Patient: Female, age 31
A 31-year-old female from a non-consanguineous family presented to PUMCH in April 2015 due to an abnormal appearance on a chest X-ray observed during a medical examination 1 year prior. The patient did not present with any respiratory symptoms such as dyspnea on exertion or a cough. Physical examination revealed decreased pulmonary sounds in the lower zones and P2>A2 was heard during heart auscultation. The HRCT revealed diffuse, scattered, hyperdense micronodules throughout the whole lungs, accompanied by interlobular septal and bilateral pleural calcific thickening, subpleural cysts between the ribs and calcified parenchyma, referred to as the 'black pleura' sign (Fig. 2A and B). The BAFL examination (performed as above) revealed that the classification of inflammatory cells was normal and the ratio of cluster of differentiation (CD)4+/CD8+ T cells was 0.9 (reference range, 0.9-2.0), but a calcified body was detected (Fig. 2C). ABG measured pH 7.378, PaCO2 37.0 mmHg, PaO2 88.1 mmHg, SO2 96.4% and HCO3 22 mmol/l of room air (data not shown). Lung tissue pathology and SLC34A2 gene testing were lacking as a positive diagnosis of PMA had been reached based on the tests performed making invasive surgery unnecessary Gene testing was not performed on this patient due to economic constraints. A 99mTc-MDP bone scan revealed a diffusely increased intake of radiation in the lungs. An echocardiograph revealed mild enlargement of the right ventricle (anteroposterior diameter, 32 mm), with mild pulmonary hypertension (pulmonary systolic pressure, 37 mmHg) (data not shown). PFT and routine blood biochemistry were normal (data not shown). In the patient's local hospital they were misdiagnosed with pulmonary tuberculosis (TB) due to the appearance of miliary nodules on HRCT imaging. Following a positive diagnosis for PAM no medication was prescribed. At the 3 year follow-up the clinical course of the patient's disease remained stable.
Keywords: clinical manifestations, diagnostic imaging, pulmonary alveolar microlithiasis, solute carrier family 34 member 2
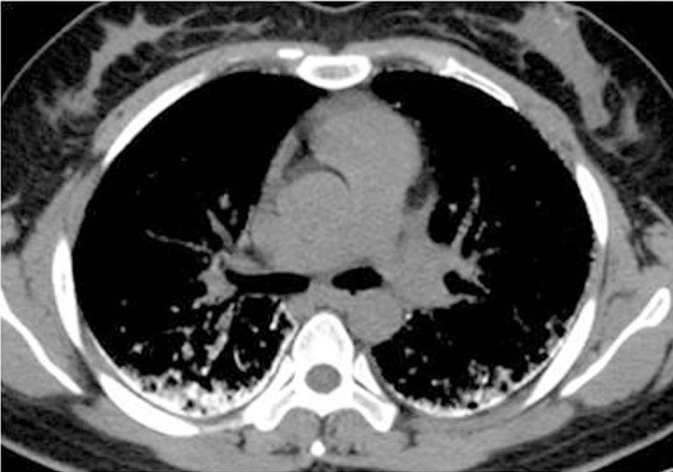
Image caption: Diagnostic imaging and pathological features of case 2. (A) HRCT imaging of a lung window exhibiting hyperdense micronodular interlobular septal thickening and the black pleura sign in the lungs.